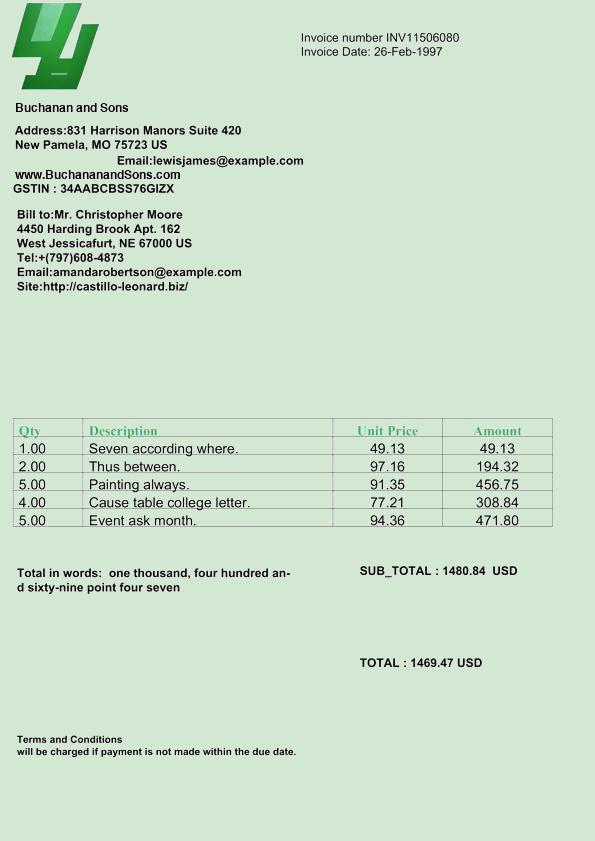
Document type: Invoice